Question: What is the filing due date as per the document?
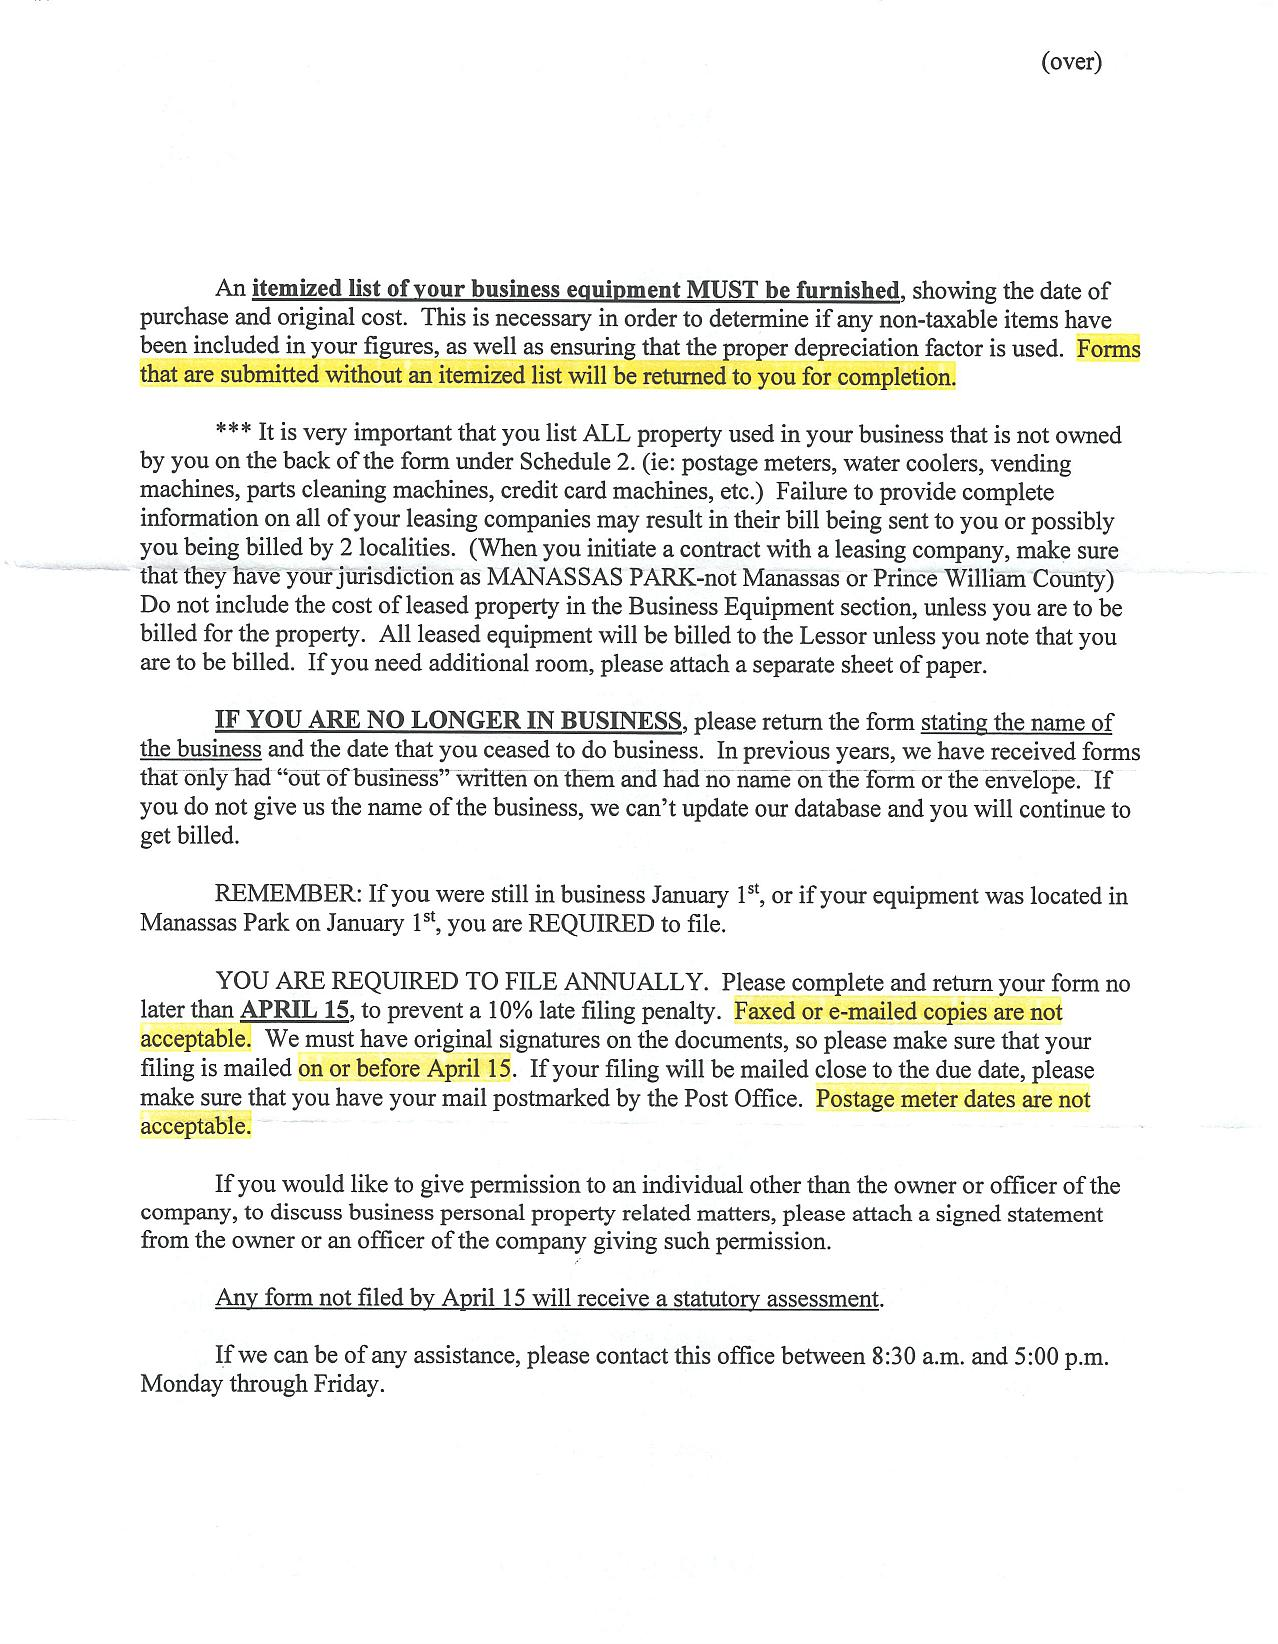
Answer: "15-Apr"